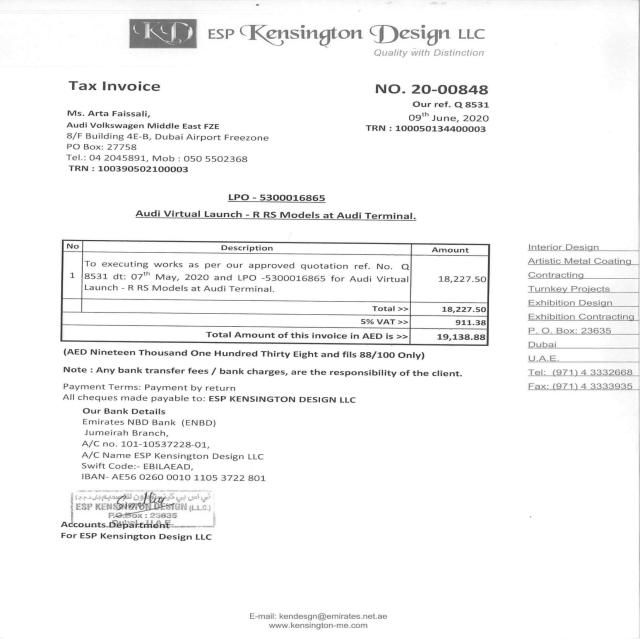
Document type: Invoice